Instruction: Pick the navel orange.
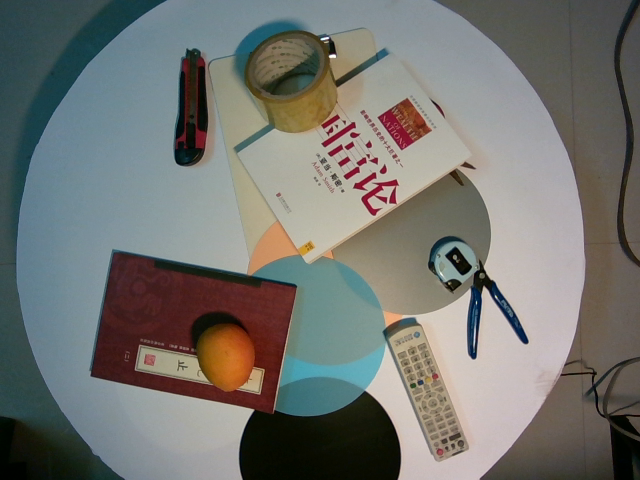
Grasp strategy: vertical